Question: How is the property described in the document?
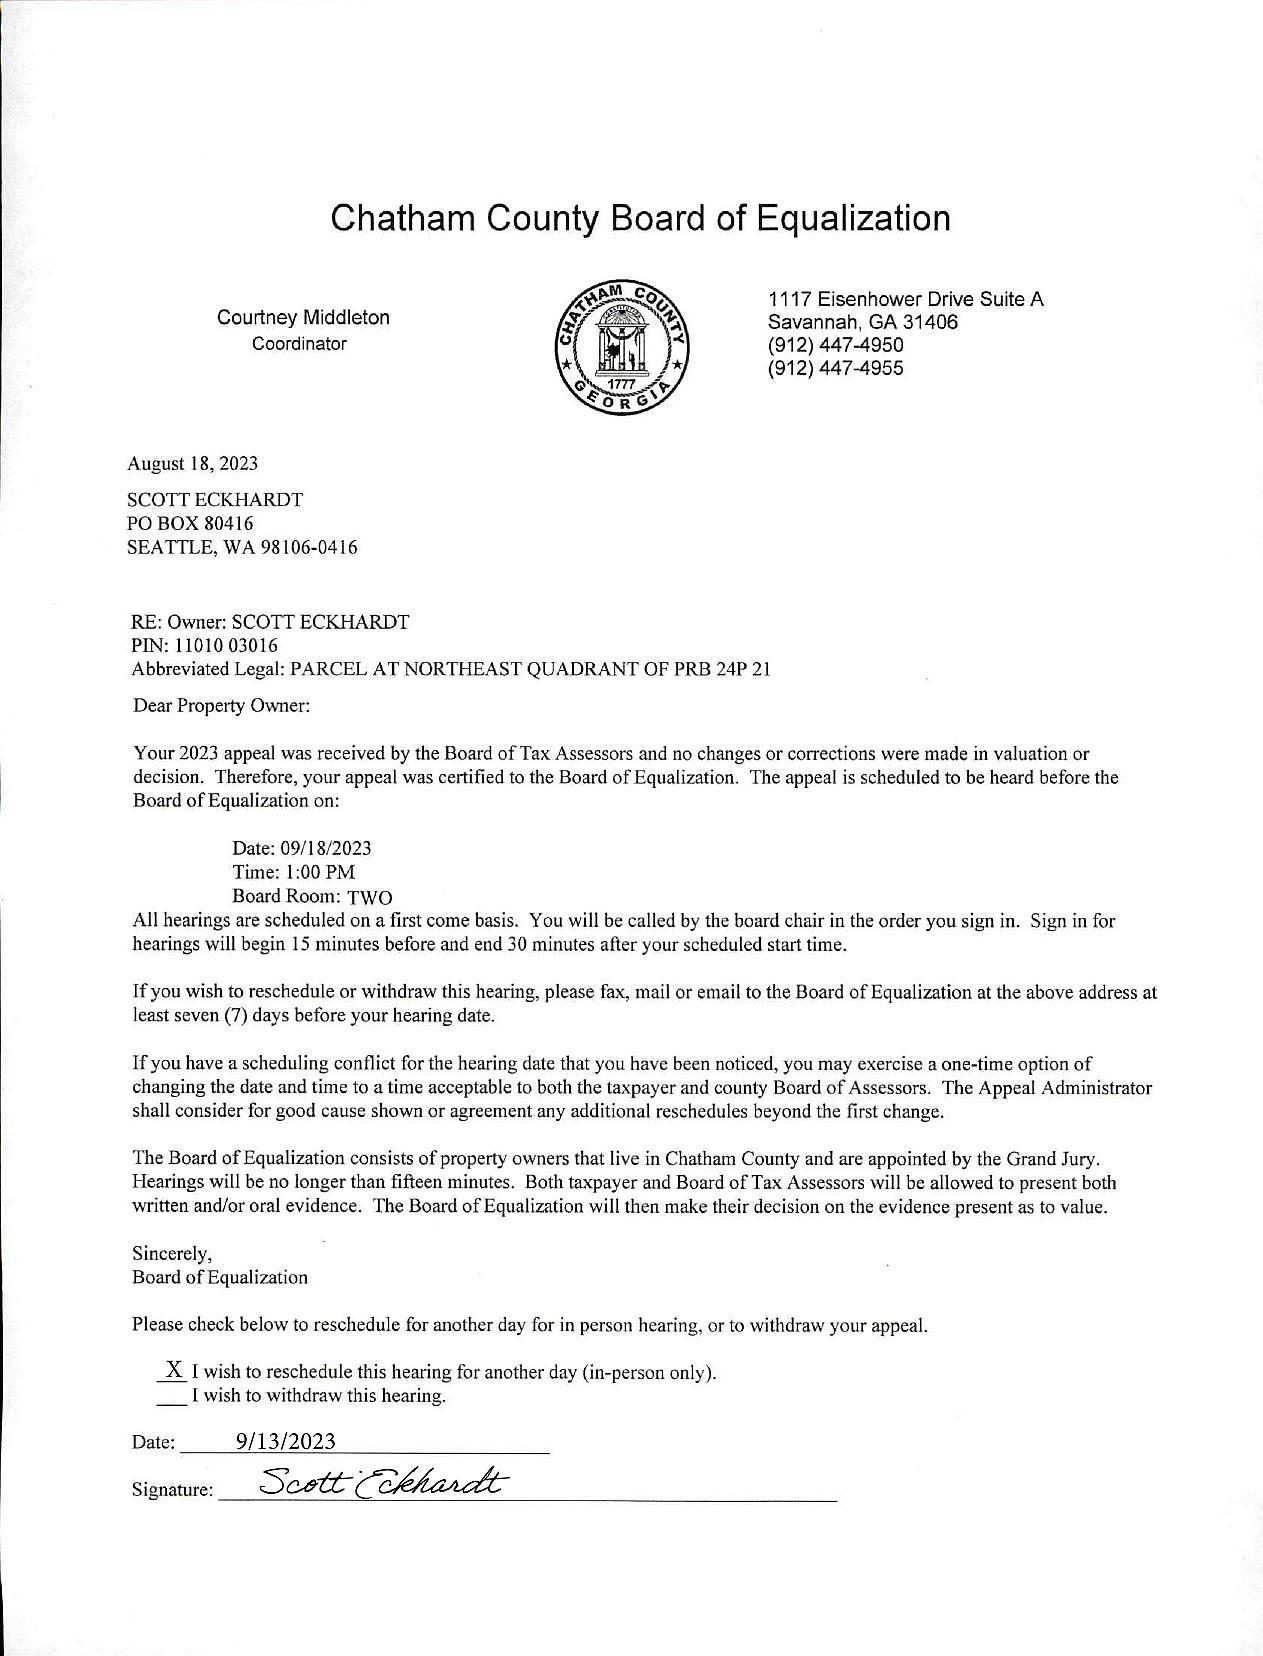
Answer: "PARCEL AT NORTHEAST QUADRANT OF PRB 24P 21"